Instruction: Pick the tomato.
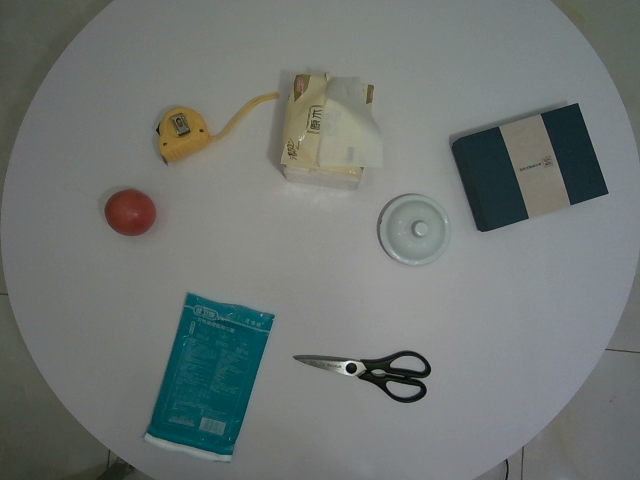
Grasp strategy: vertical